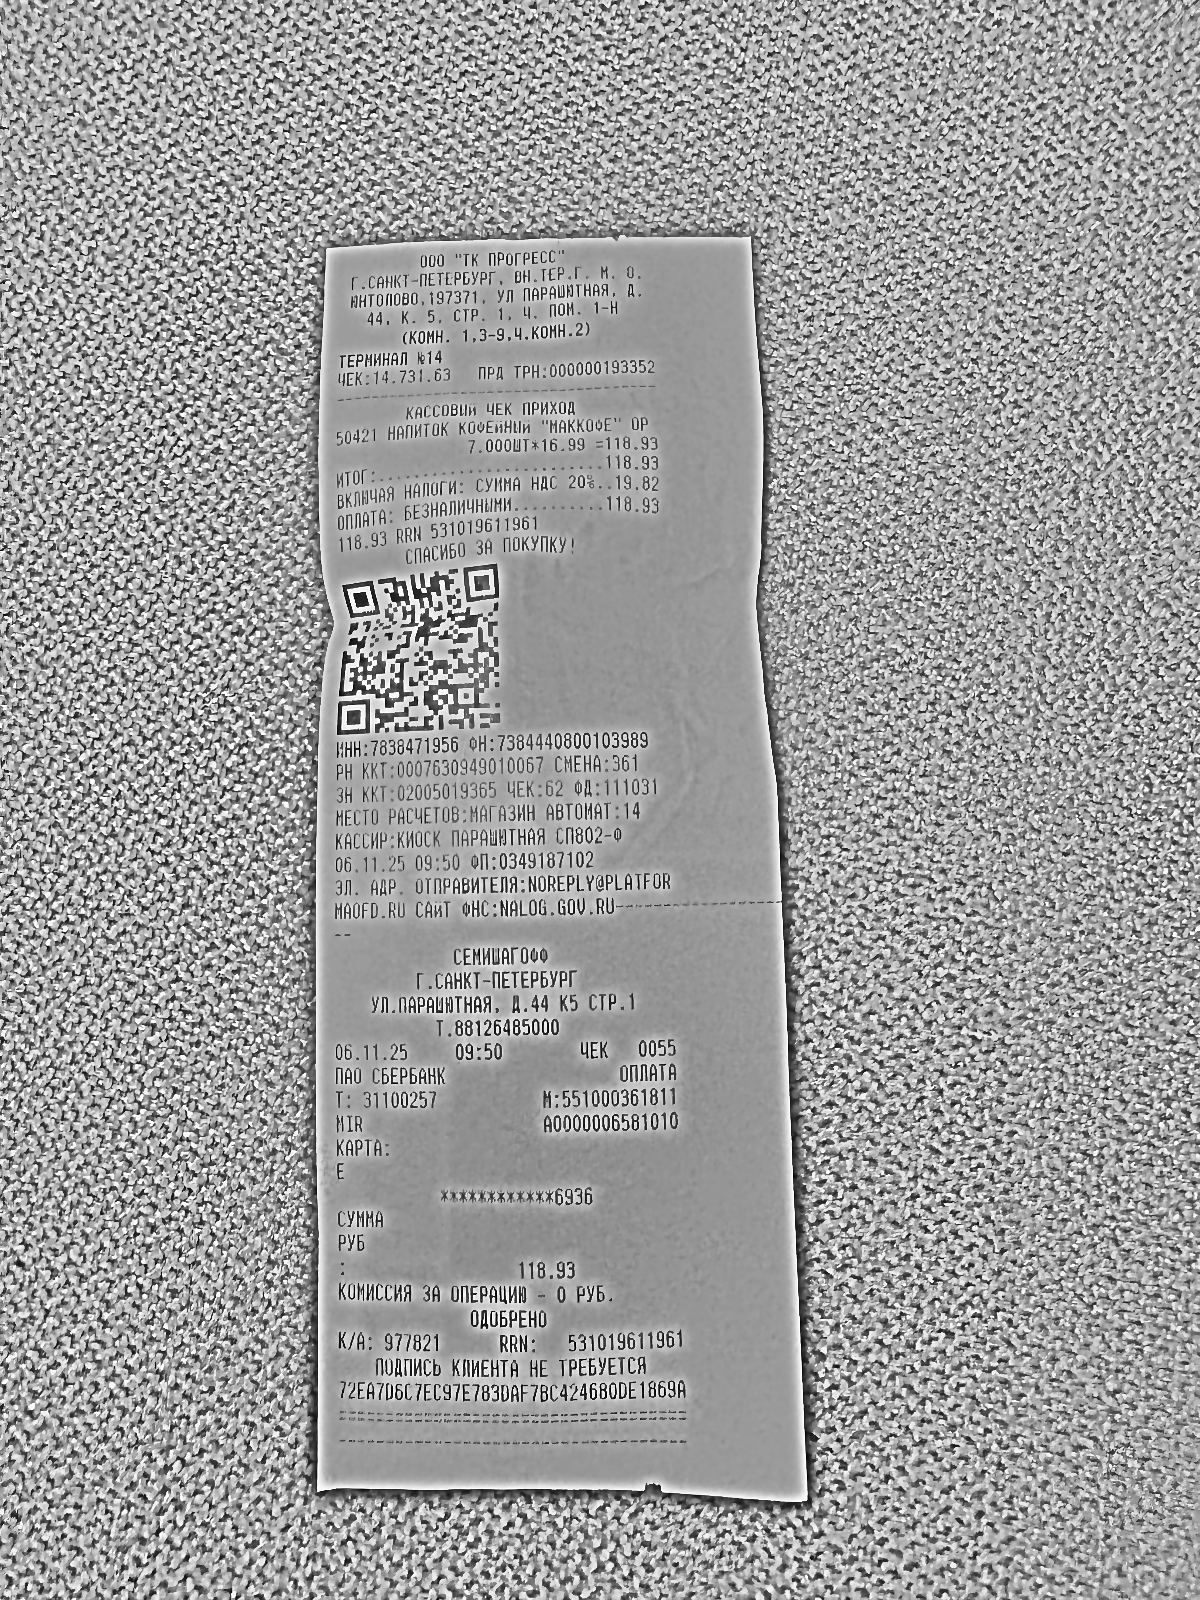
Продавец: ООО "ТК ПРОГРЕСС"
ИНН: 7838471956
Дата: 06.11.25
Товары: 50421 НАПИТОК КОФЕЙНЫЙ "МАККОФЕ" ОР
Количество: 7.000
Цена: 16.99
Сумма: 118.93
Итого: 118.93